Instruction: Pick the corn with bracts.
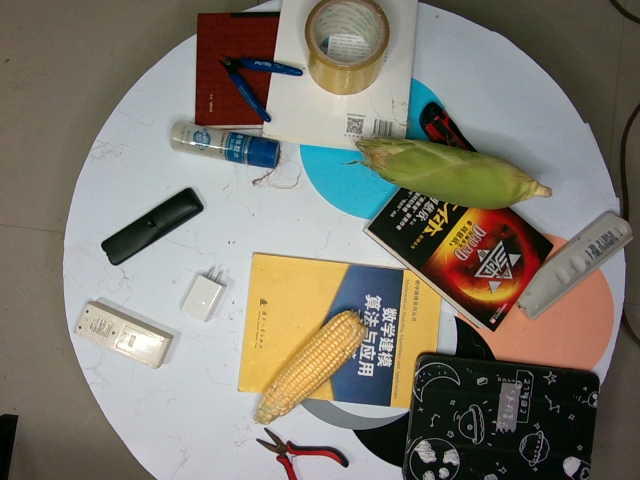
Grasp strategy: vertical